Question: In what way does the history help explain the case?
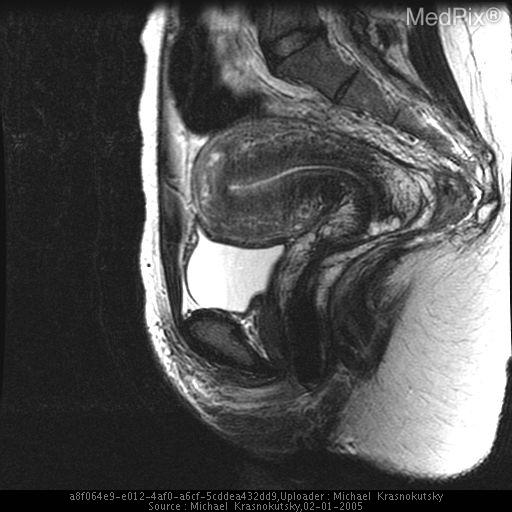
Answer: The patient's history of 36 yo female presents with intermenstrual bleeding for several month.  The bleeding is now increased in the amount with cramping. is key in understanding the case.